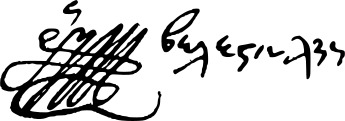
Signature of: rigas velestinlis